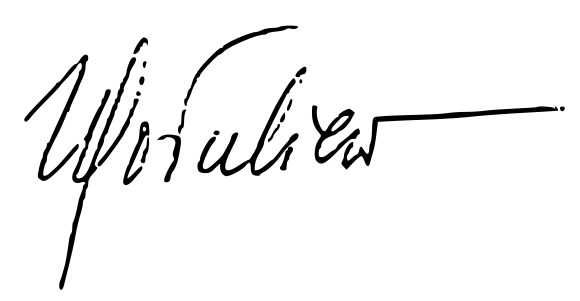
Signature of: zofia gołubiew